Question: In what way does the history help explain the case?
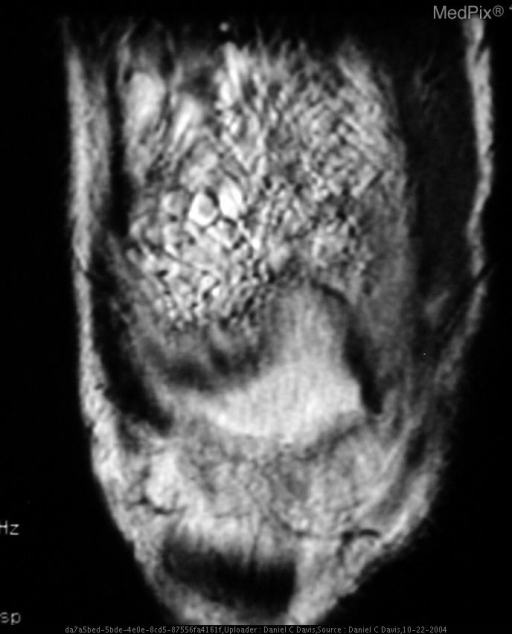
Answer: The patient's history of presents with atraumatic knee swelling is key in understanding the case.